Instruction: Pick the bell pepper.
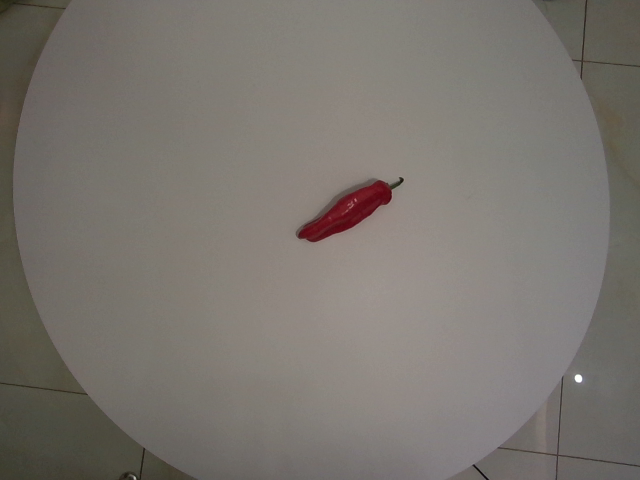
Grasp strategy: vertical